Question: In what way does the history help explain the case?
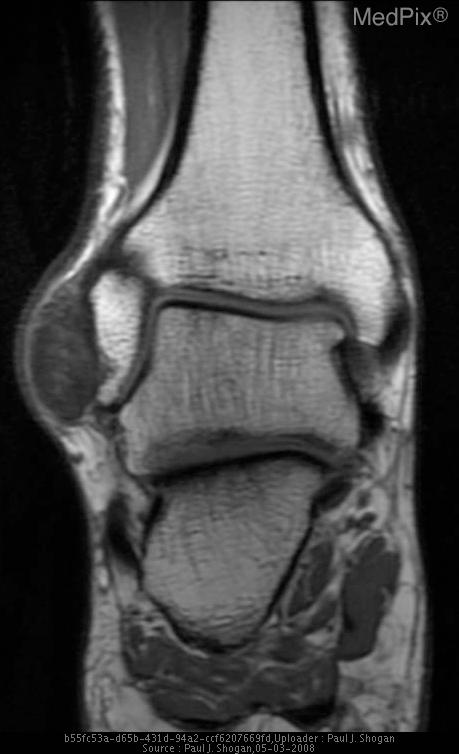
Answer: The patient's history of 51 yo male with soft-tissue ankle mass. is key in understanding the case.